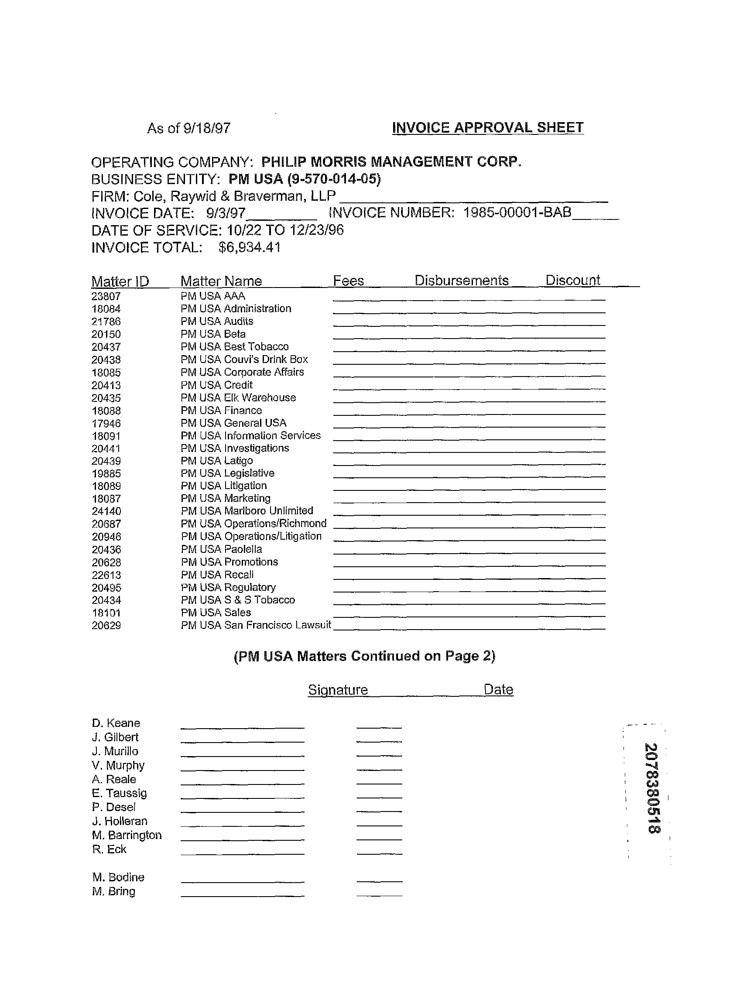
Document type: Invoice